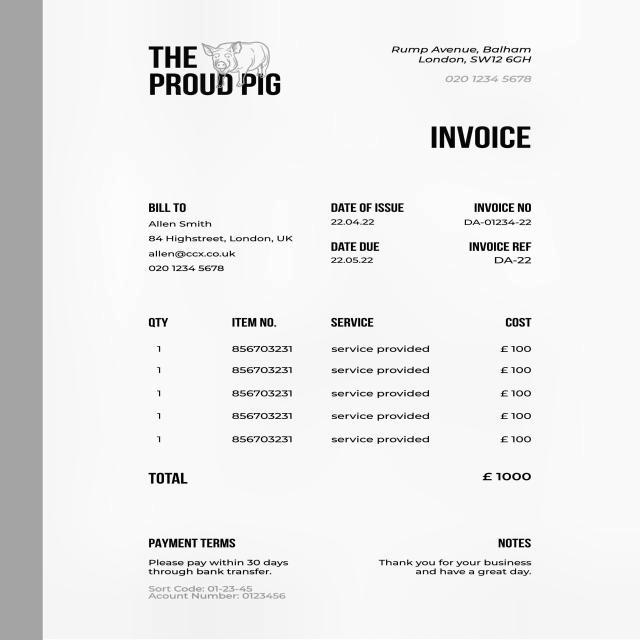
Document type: Invoice